Question: How is the history relevant to the case?
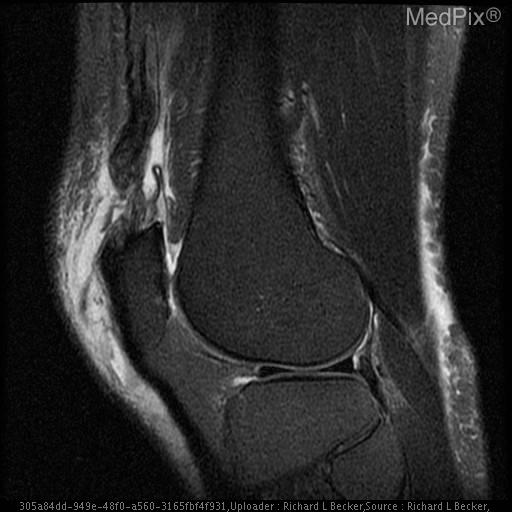
Answer: The patient's history of 52 y/o male with swollen painful knee and weakness in extension s/p fall is key in understanding the case.